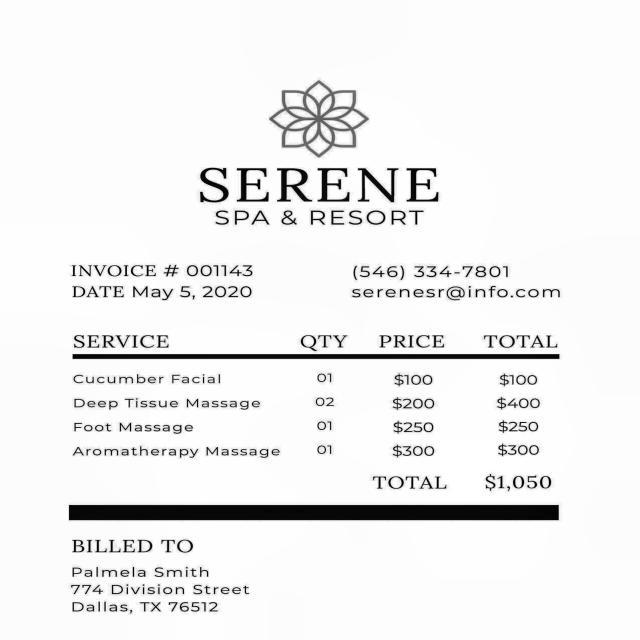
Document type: Invoice